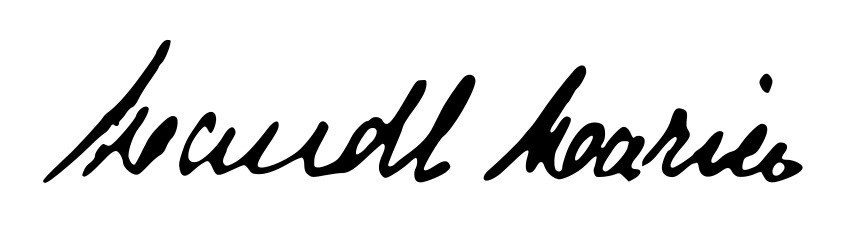
Signature of: maria mandl